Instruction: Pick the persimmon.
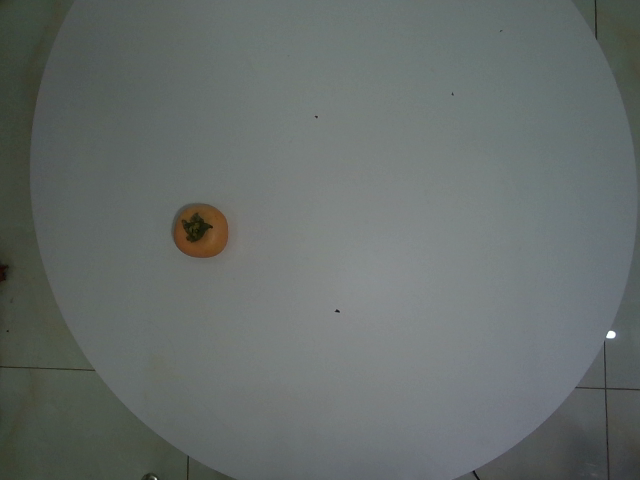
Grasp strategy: vertical